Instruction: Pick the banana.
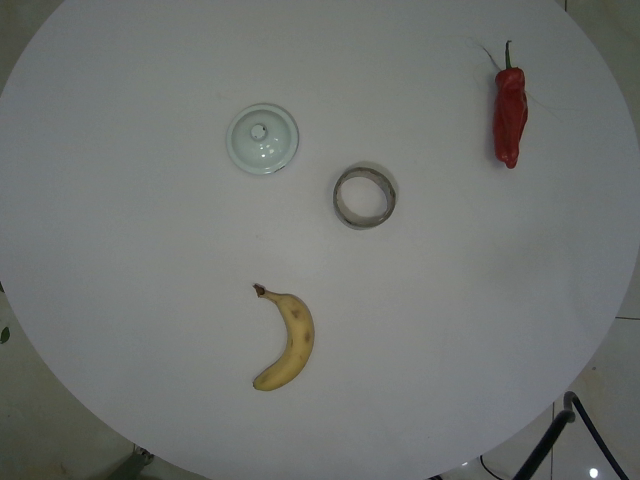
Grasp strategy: vertical